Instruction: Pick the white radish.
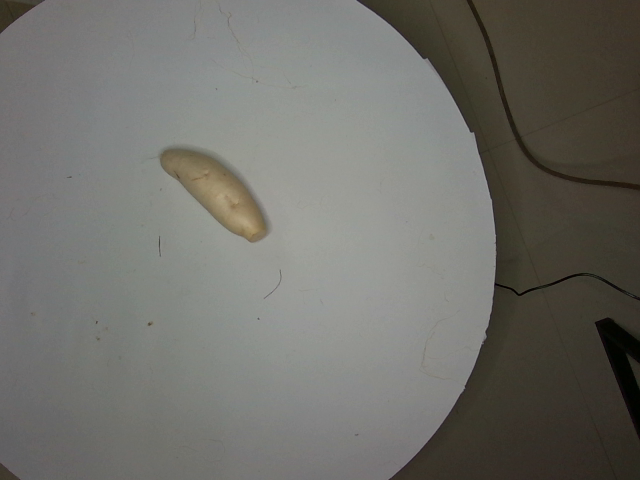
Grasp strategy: vertical